Question: What might the diagnosis be?
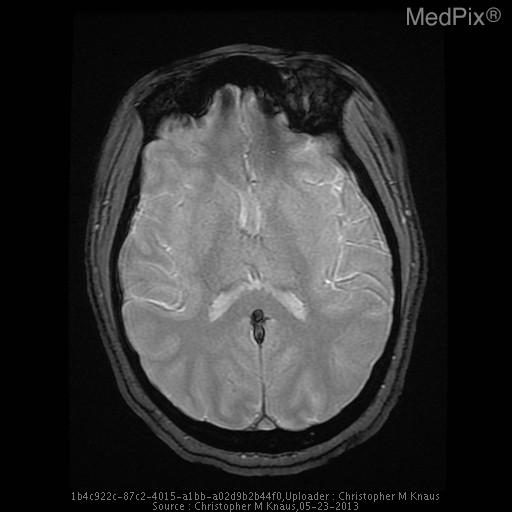
Answer: The possible diagnosis includes Venous sinus thrombosis
Severe dehydration
Polycythemia.